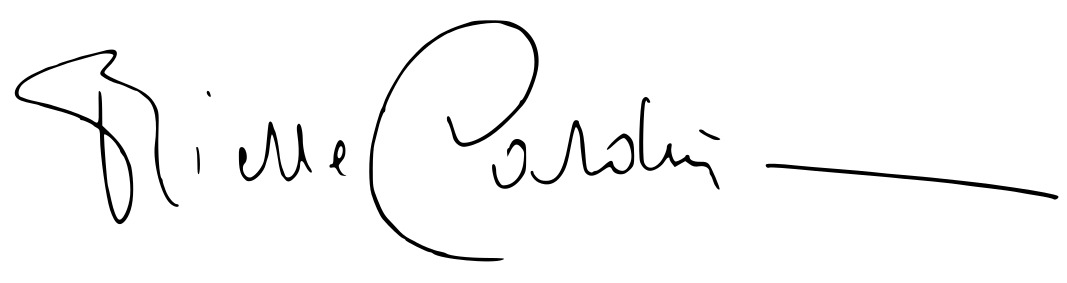
Signature of: pierre cardin